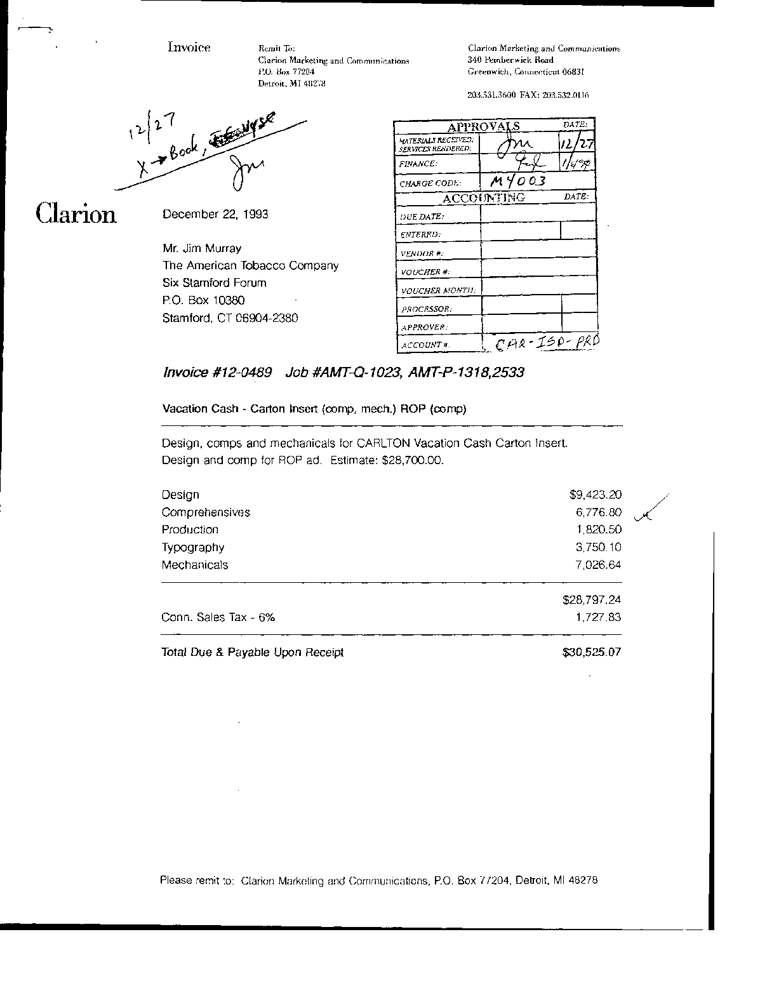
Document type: Invoice